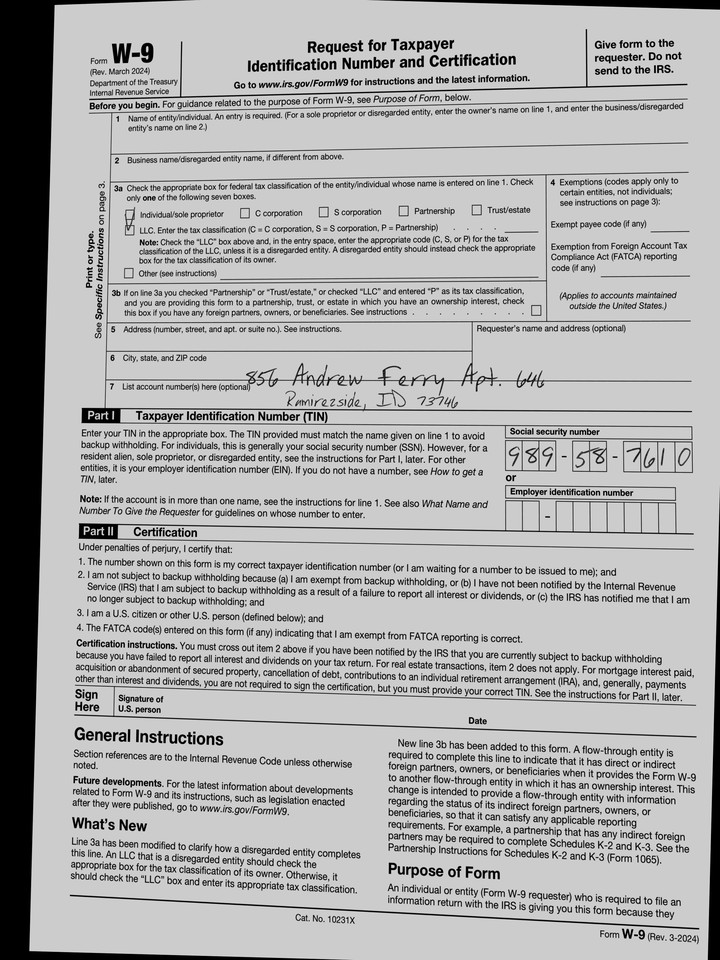
adr1: 856 Andrew Ferry Apt. 646
adr2: Ramirezside, ID 73746
cbx: yes
ssn: 989587610